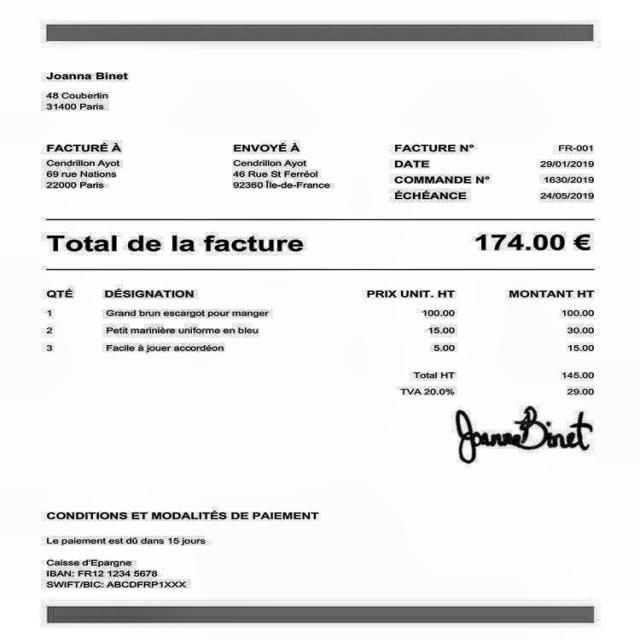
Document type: Invoice